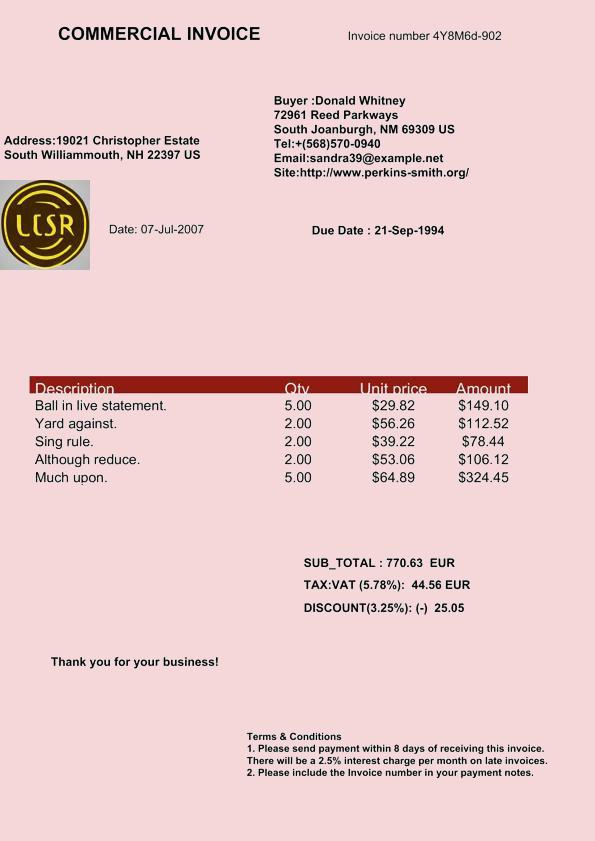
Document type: Invoice